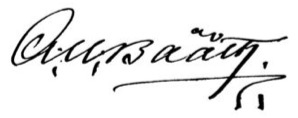
Signature of: albert ulrik bååth